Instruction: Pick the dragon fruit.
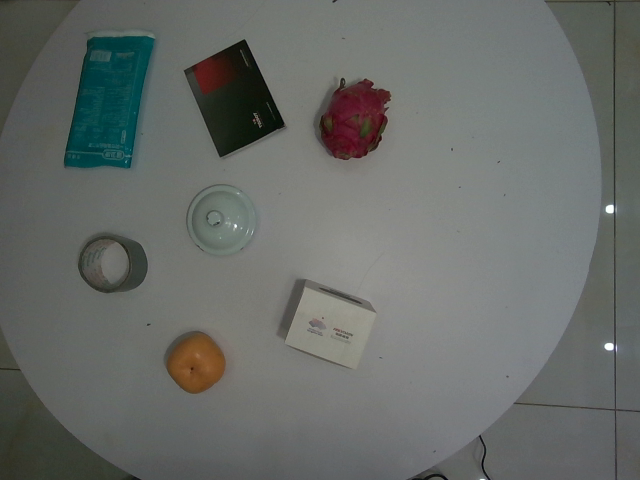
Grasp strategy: vertical